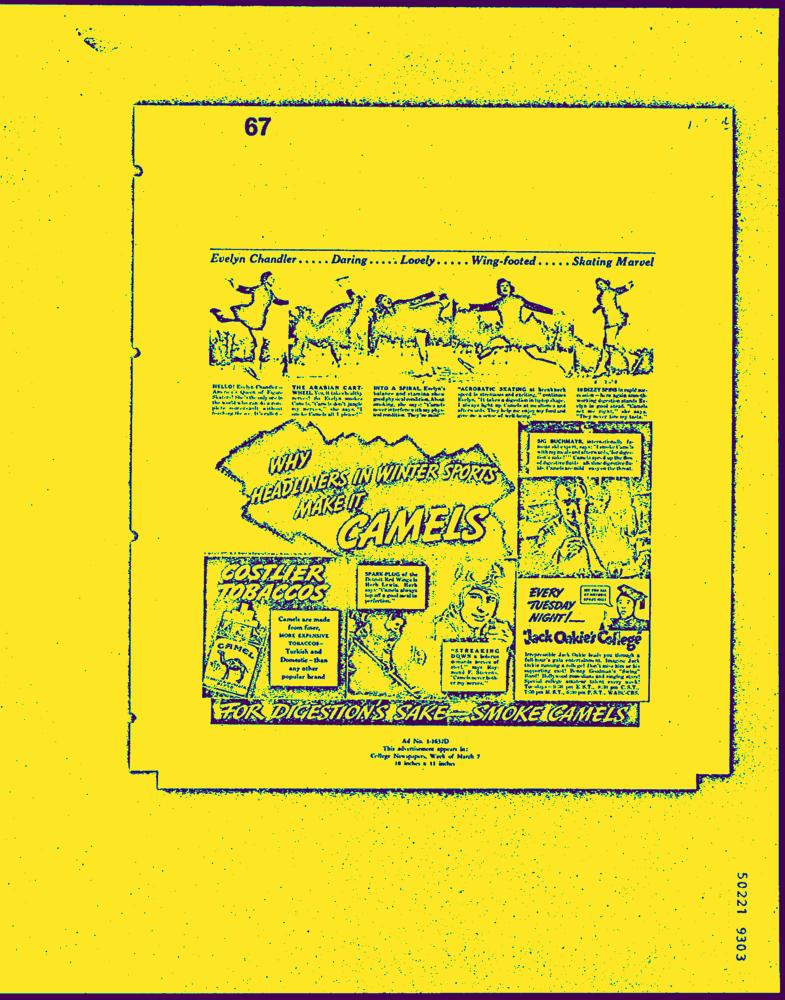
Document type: AD